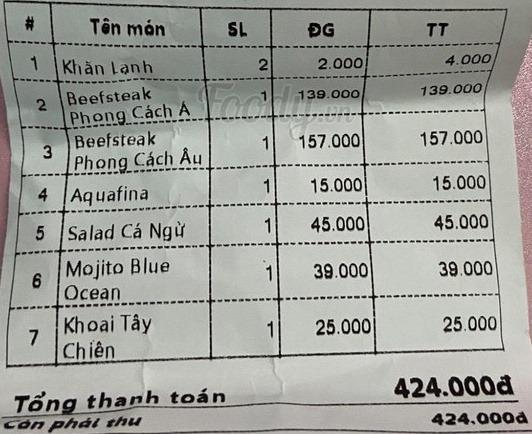
<table>
<tr>
<th>#</th>
<th>Tên món</th>
<th>SL</th>
<th>ĐG</th>
<th>TT</th>
</tr>
<tr>
<td>1</td>
<td>Khăn Lạnh</td>
<td>2</td>
<td>2.000</td>
<td>4.000</td>
</tr>
<tr>
<td>2</td>
<td>Beefsteak Phong Cách Á</td>
<td></td>
<td>139.000</td>
<td>139.000</td>
</tr>
<tr>
<td>3</td>
<td>Beefsteak Phong Cách Âu</td>
<td>1</td>
<td>157.000</td>
<td>157.000</td>
</tr>
<tr>
<td>4</td>
<td>Aquafina</td>
<td>1</td>
<td>15.000</td>
<td>15.000</td>
</tr>
<tr>
<td>5</td>
<td>Salad Cá Ngừ</td>
<td>1</td>
<td>45.000</td>
<td>45.000</td>
</tr>
<tr>
<td>6</td>
<td>Mojito Blue Ocean</td>
<td>1</td>
<td>39.000</td>
<td>39.000</td>
</tr>
<tr>
<td>7</td>
<td>Khoai Tây Chiên</td>
<td>1</td>
<td>25.000</td>
<td>25.000</td>
</tr>
</table>

Tổng thanh toán 424.000đ
Còn phải thu 424.000đ